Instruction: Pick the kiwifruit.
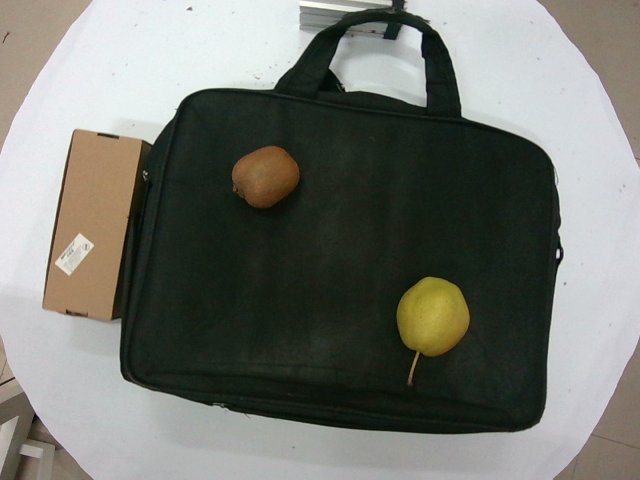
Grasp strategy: vertical